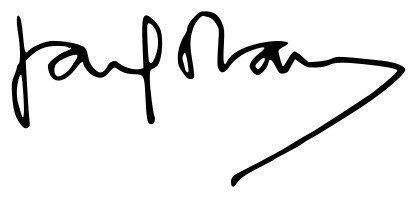
Signature of: javier solana